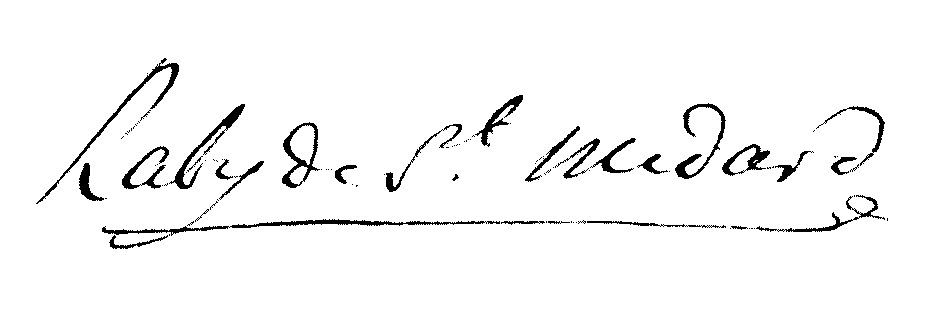
Signature of: jean arnaud raby de saint médard